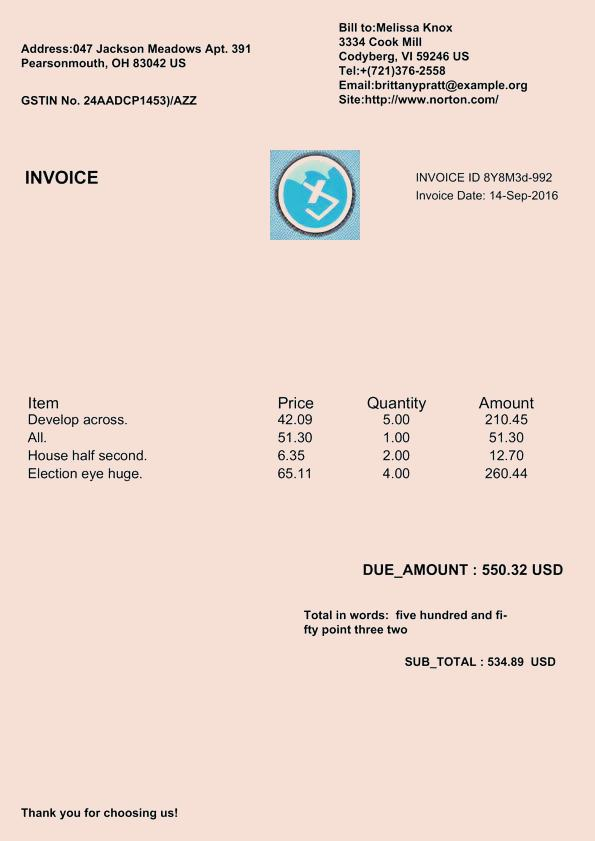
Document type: Invoice